Question: What is the assessed value of the property as noted in the document?
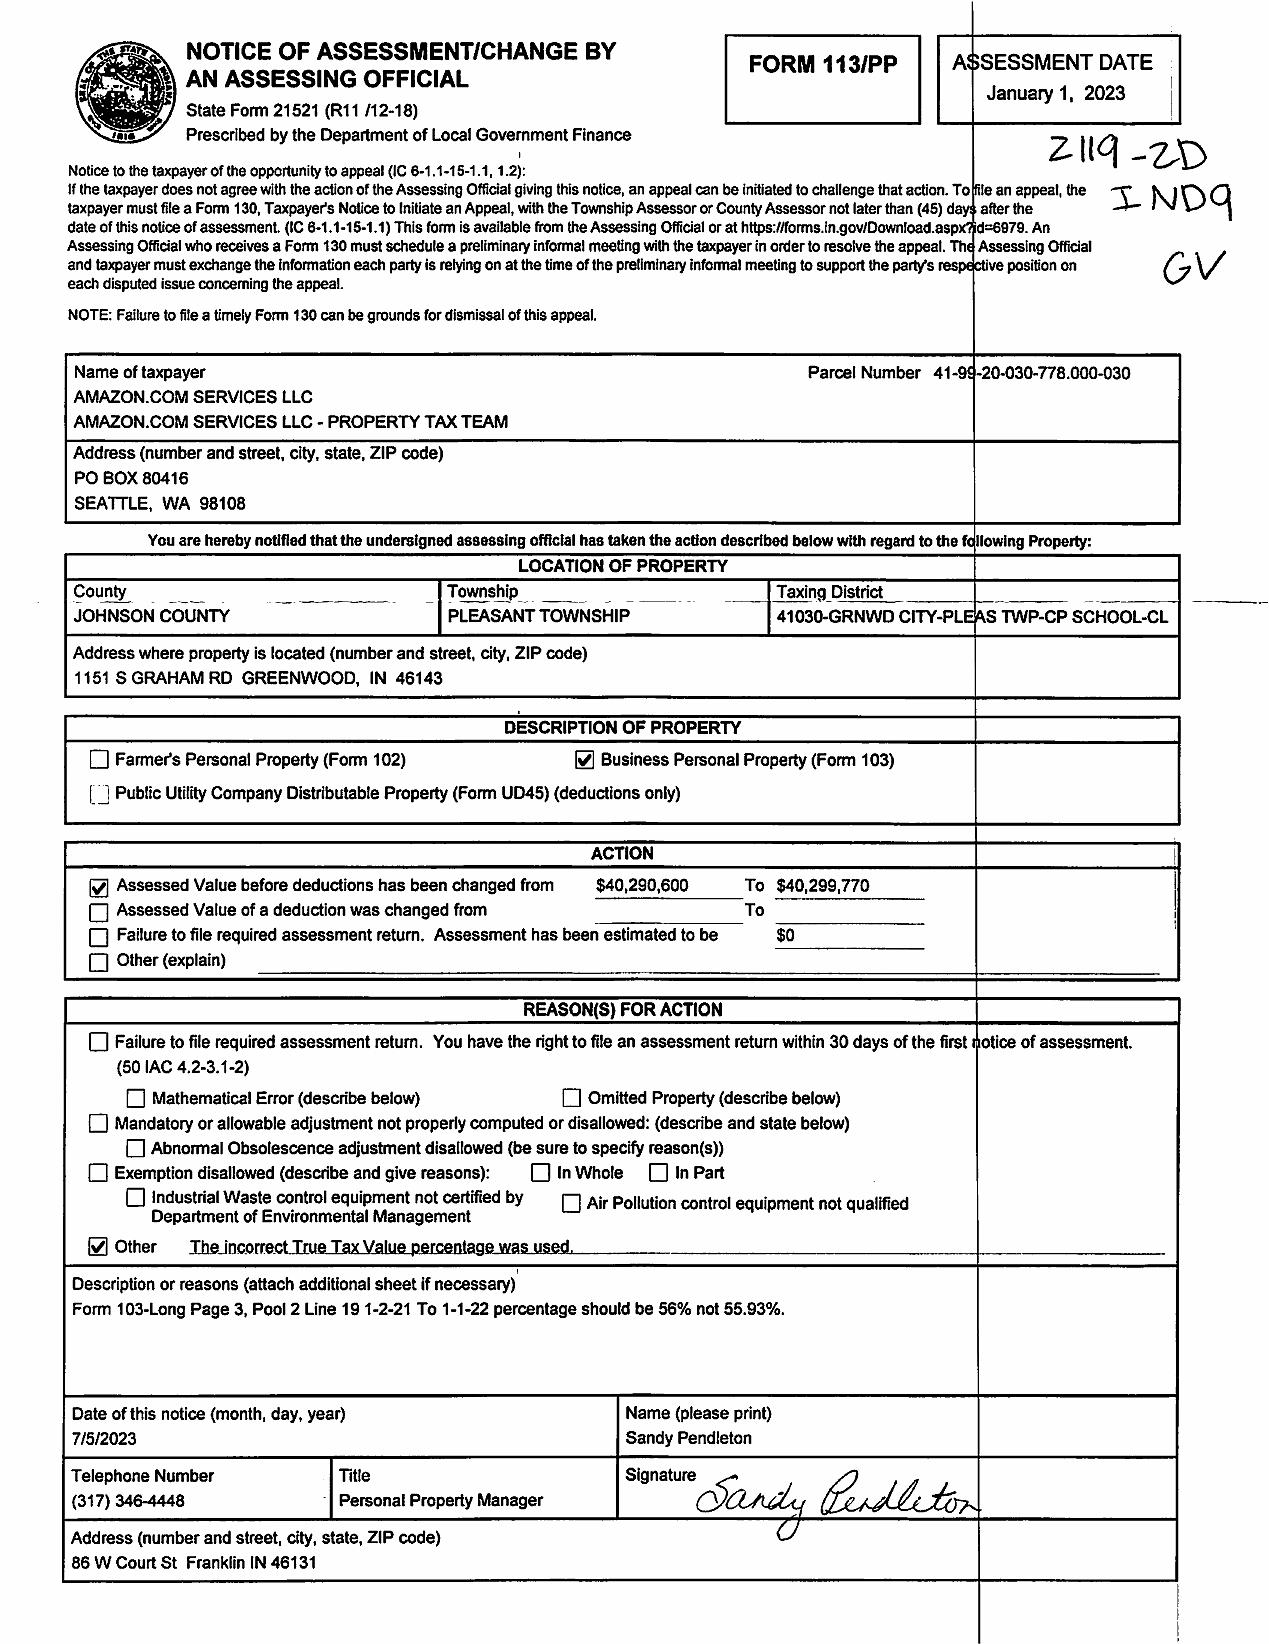
Answer: "$40,299,770 "